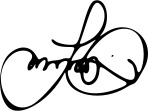
Signature of: johnathan davis